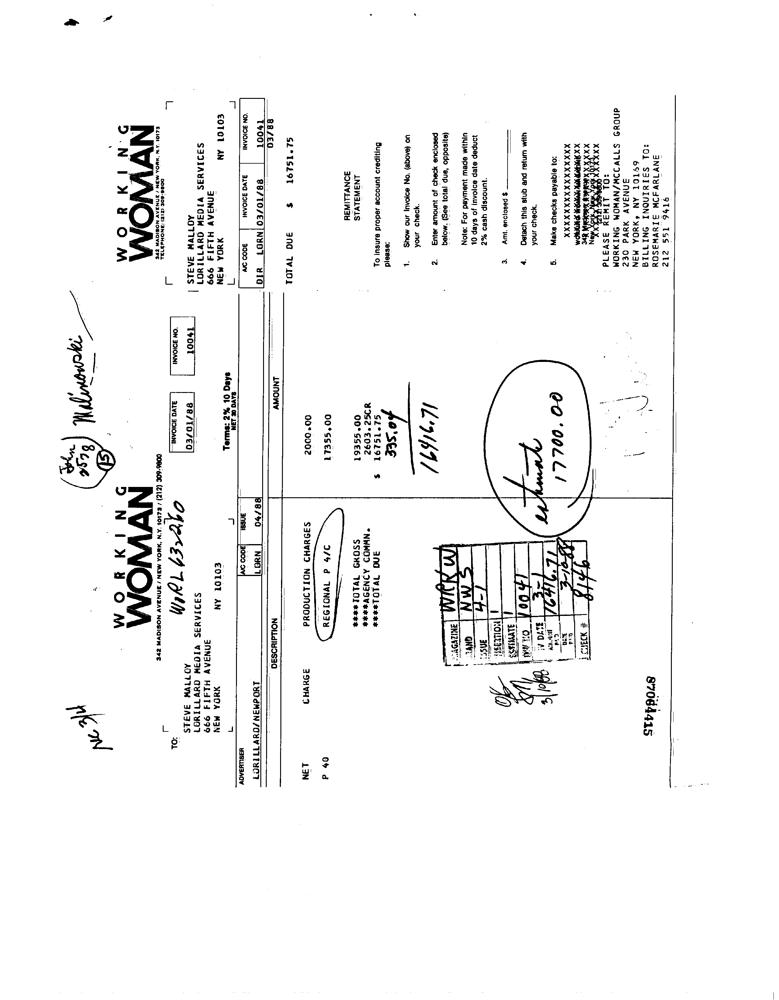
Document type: Invoice